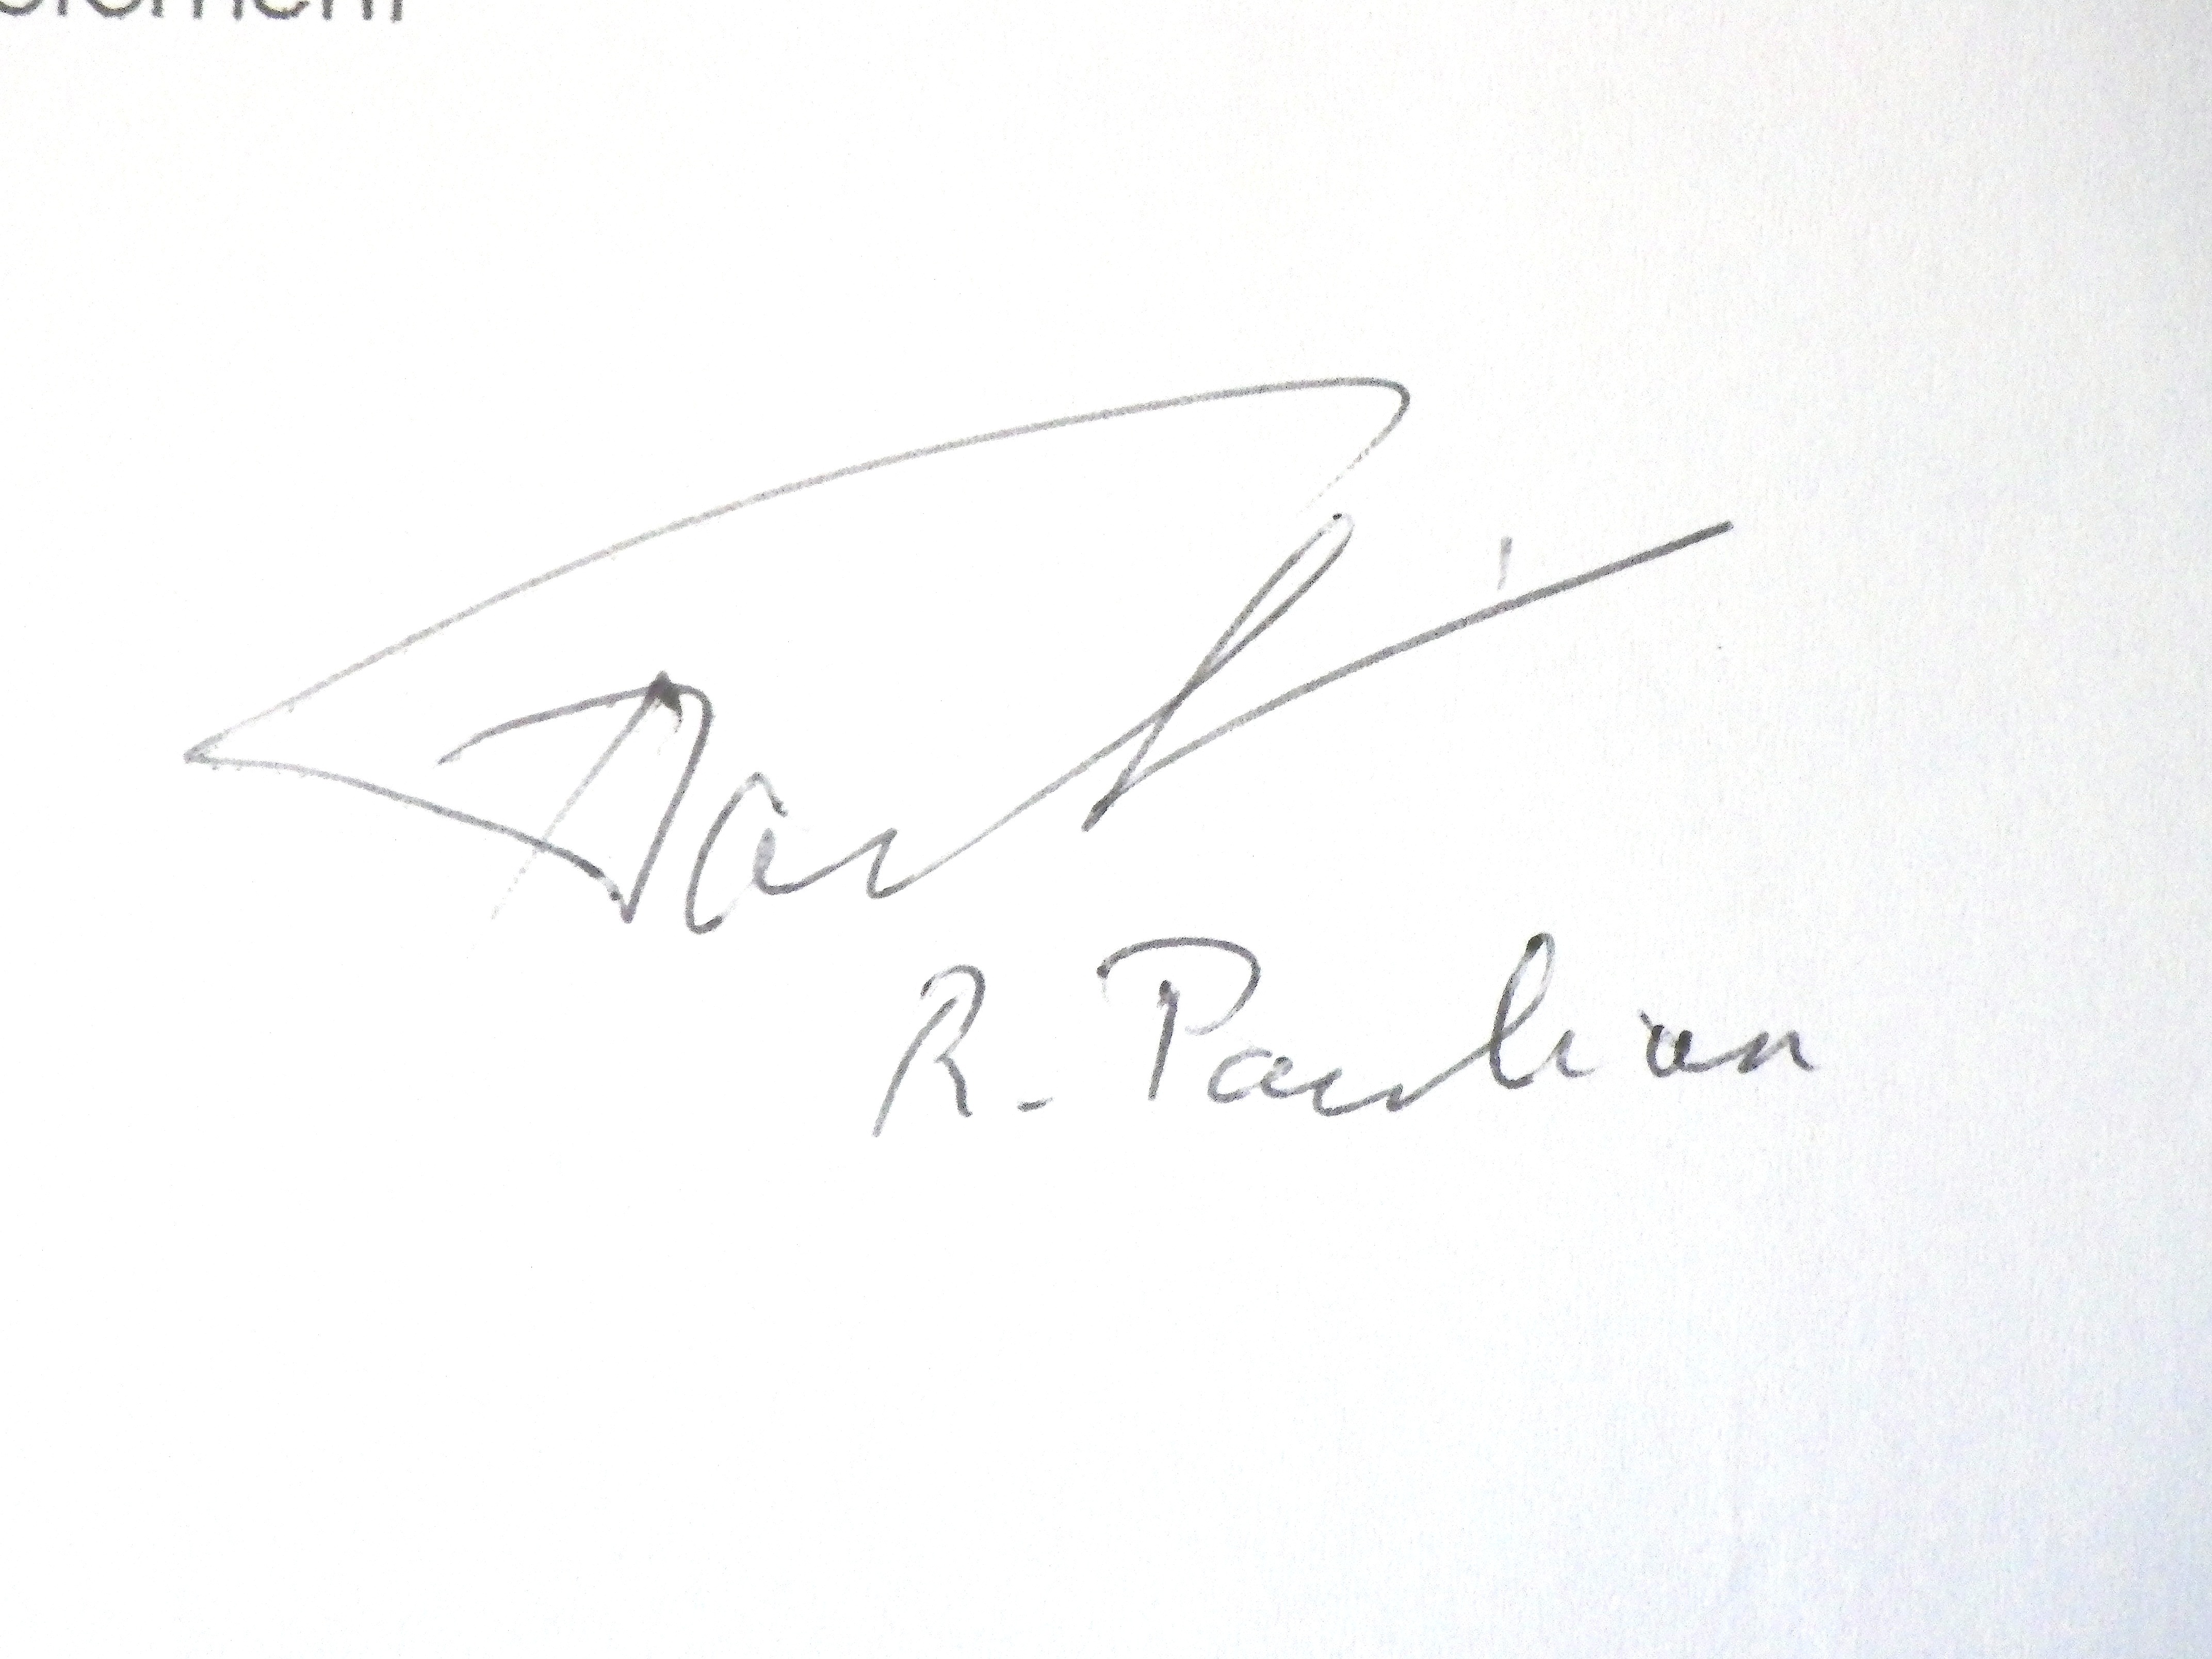
Signature of: renaud paulian